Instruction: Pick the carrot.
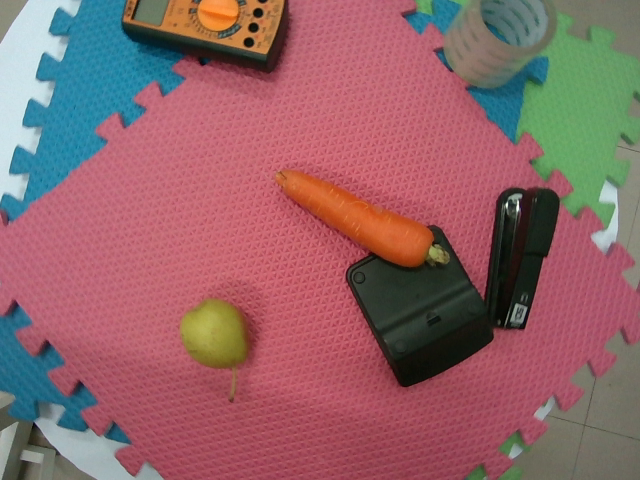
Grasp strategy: vertical